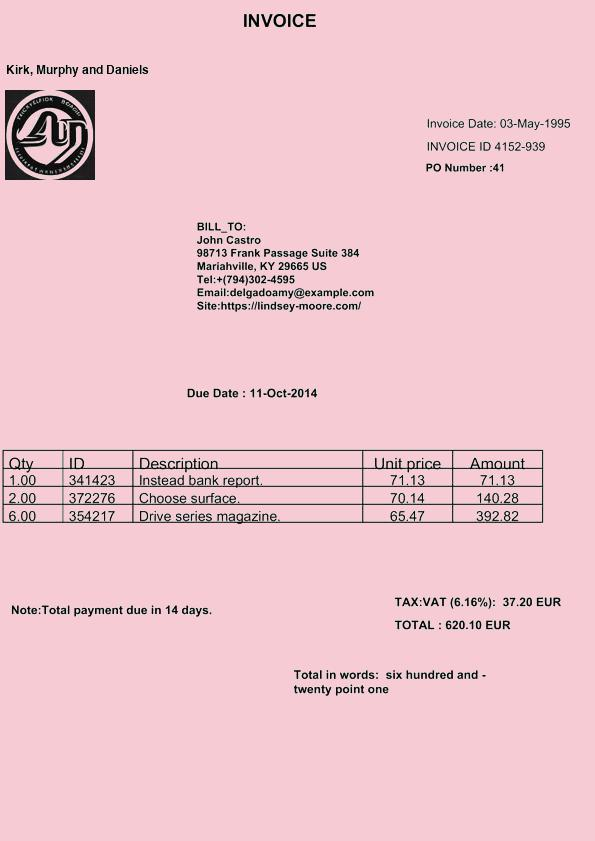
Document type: Invoice